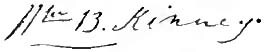
Signature of: william burnet kinney